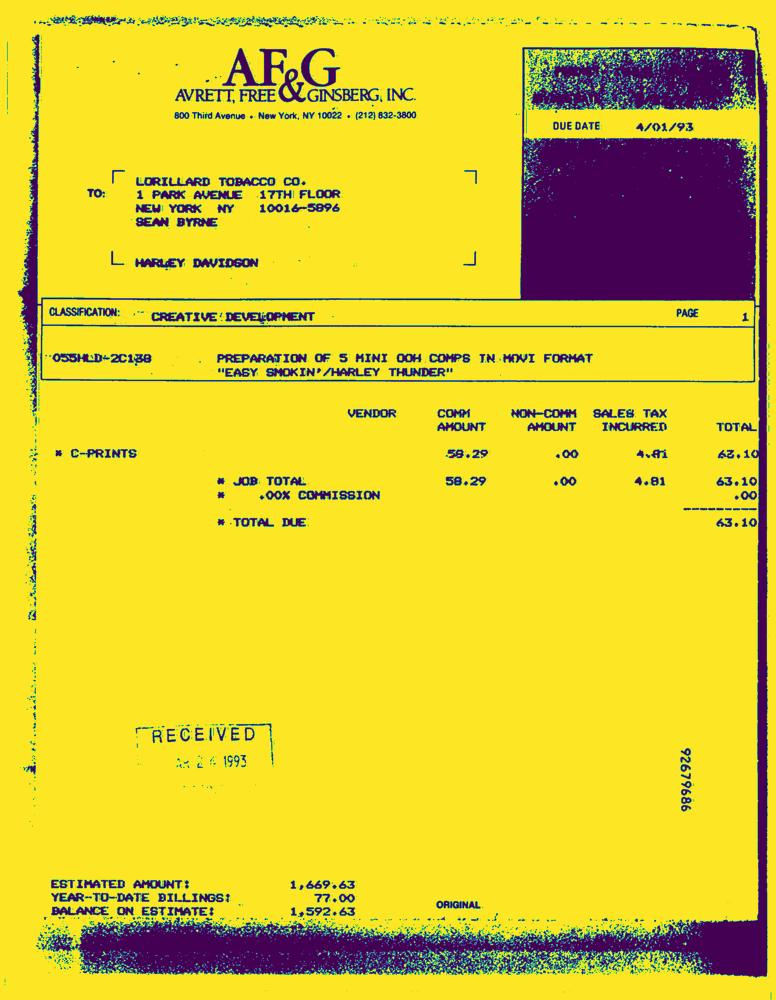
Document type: Invoice-Doc